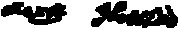
Signature of: john howland